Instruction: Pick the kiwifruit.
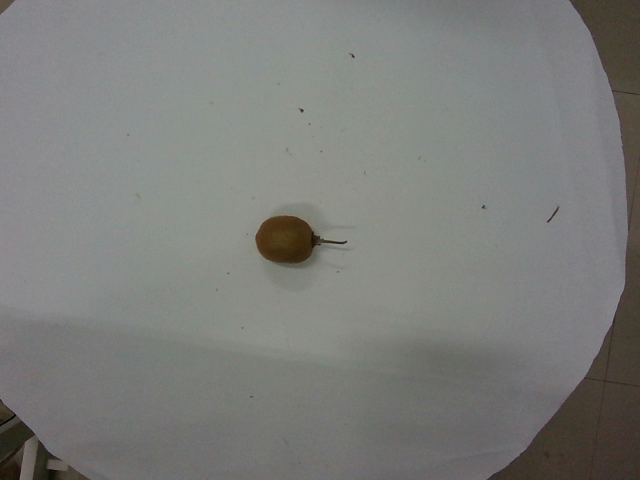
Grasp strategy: vertical